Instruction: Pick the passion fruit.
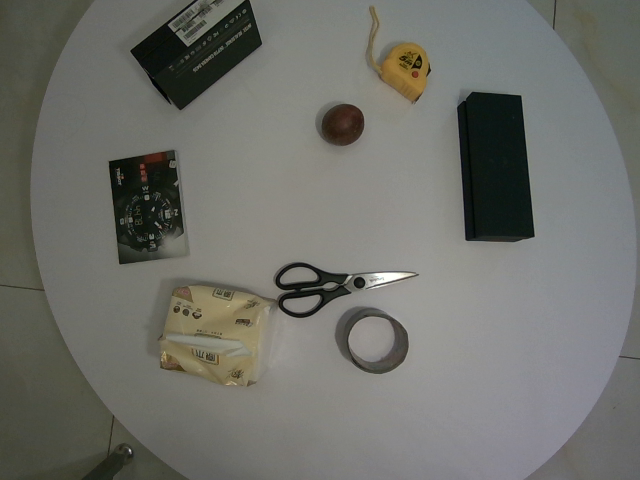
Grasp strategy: vertical